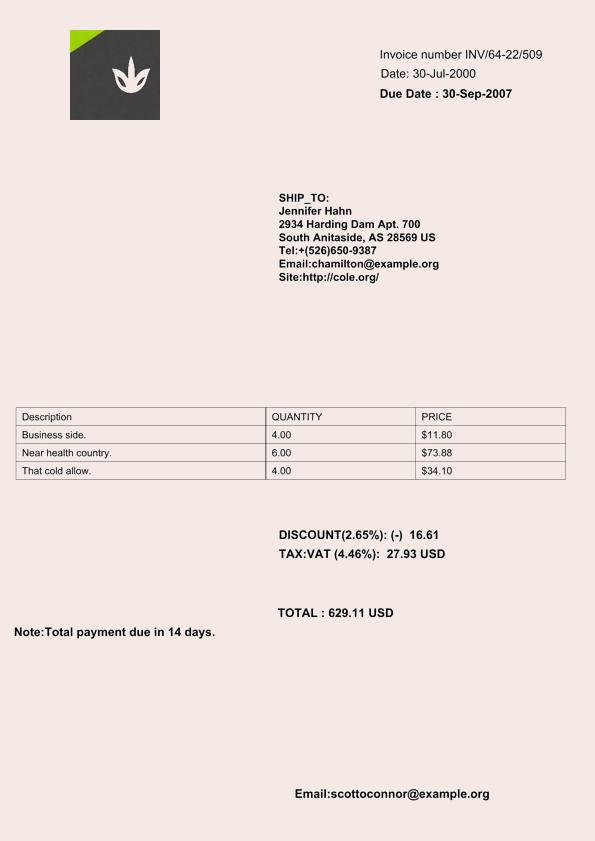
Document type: Invoice